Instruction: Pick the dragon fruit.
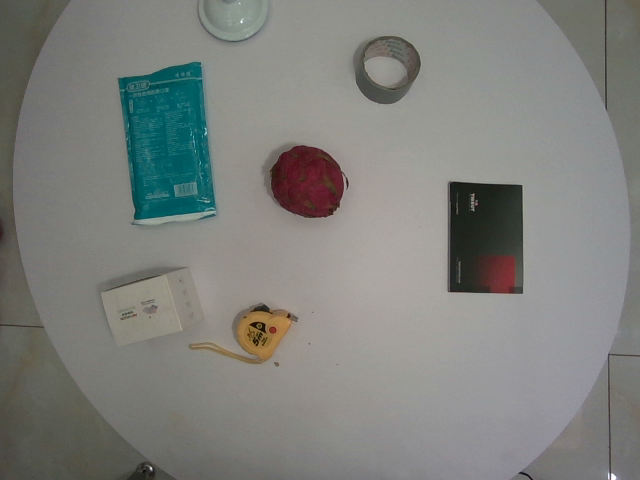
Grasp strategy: vertical